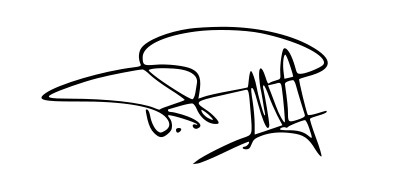
Signature of: t i